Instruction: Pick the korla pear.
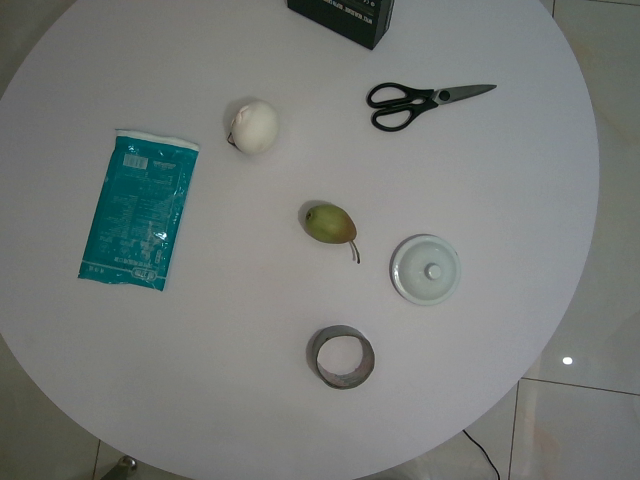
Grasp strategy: vertical